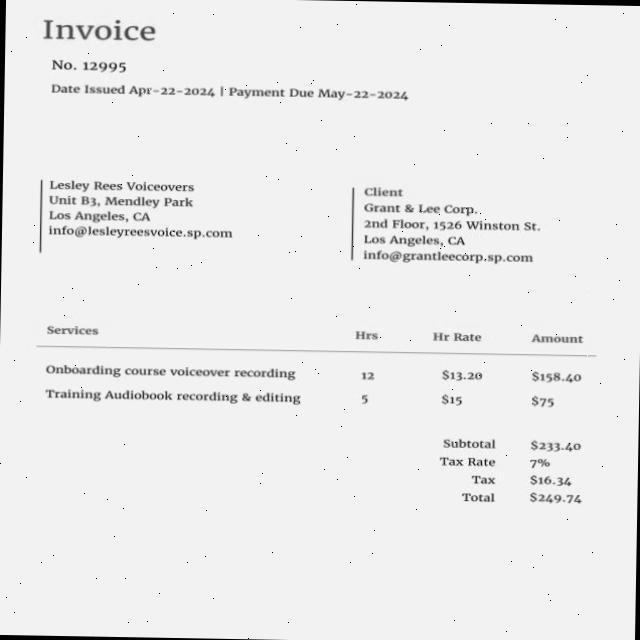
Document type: Invoice